Question: Which state is mentioned in the document?
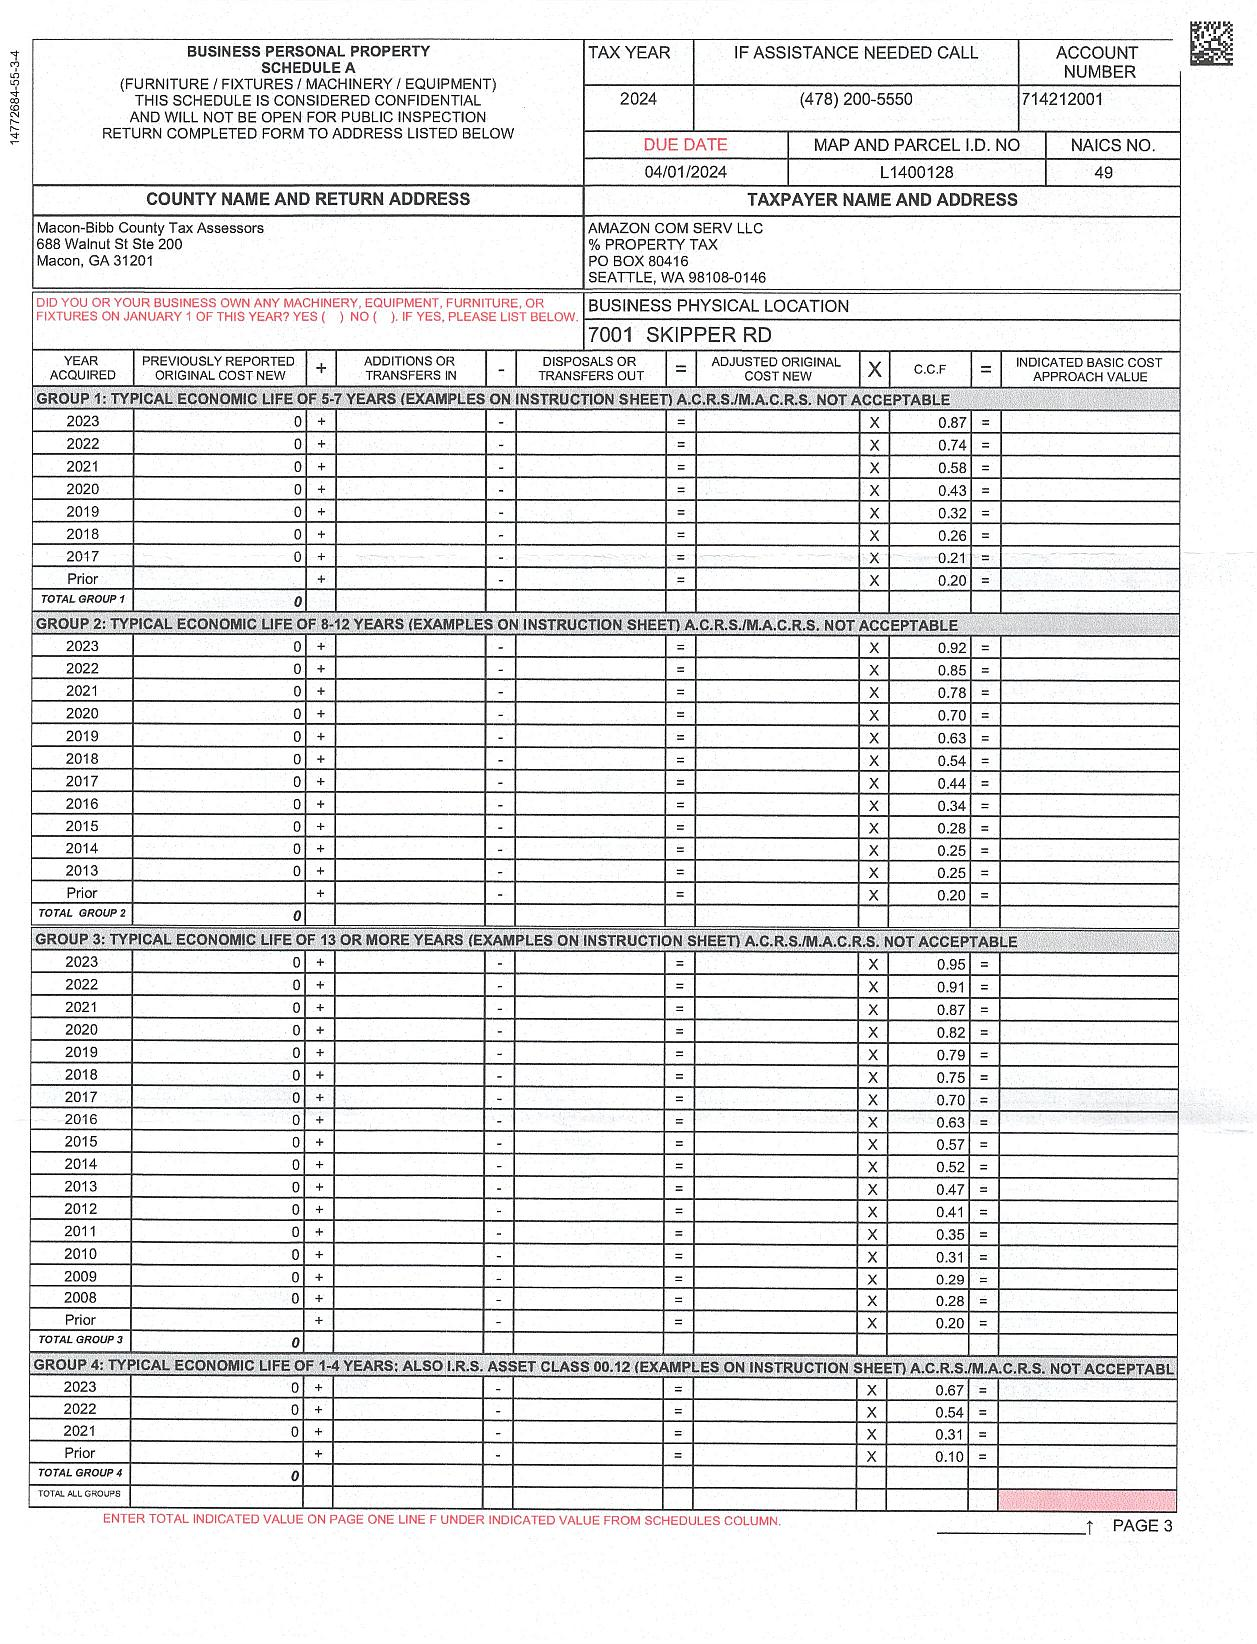
Answer: "GA"